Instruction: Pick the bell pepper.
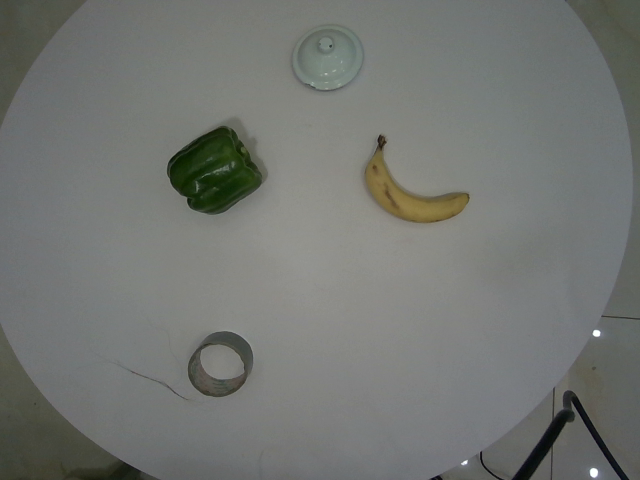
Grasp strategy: vertical